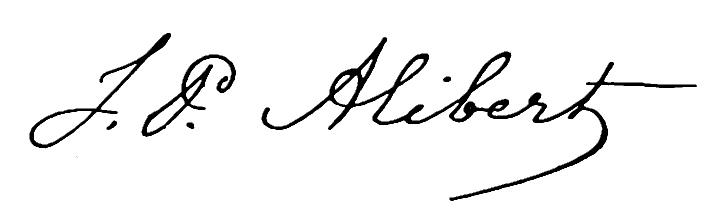
Signature of: q1685164